Question: What was observed in the imaging?
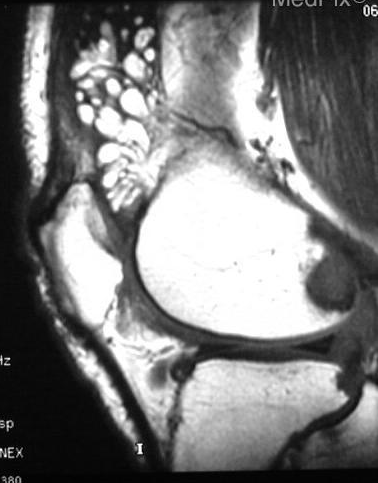
Answer: The imaging shows There are numerous villous-like projections within the joint space of the knee on MR imaging.  These are fatty in signal intensity.  There is an associated effusion. T1 weighted sagittal image of the knee demonstrates a arborizing synovial based mass of high T1 signal..